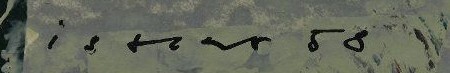
Signature of: joseph istler